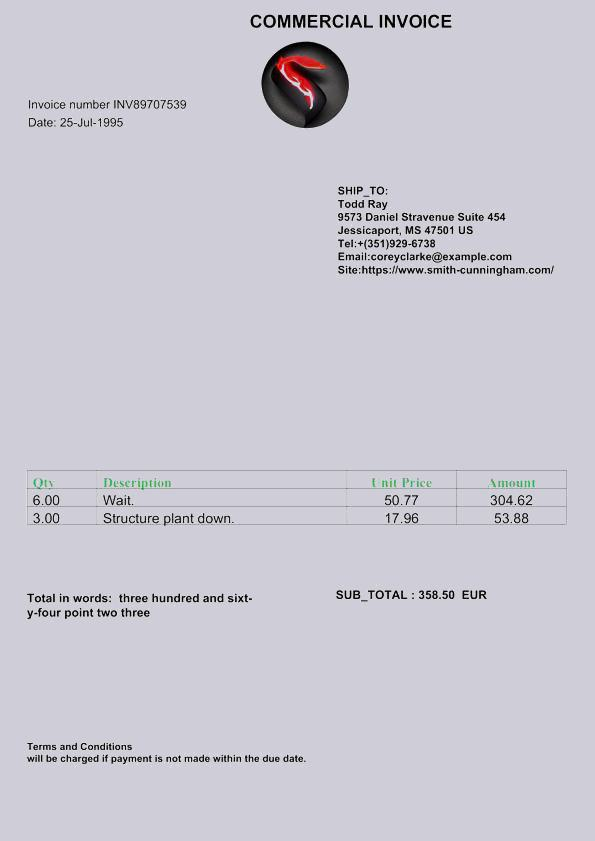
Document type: Invoice